Question: What was observed in the imaging?
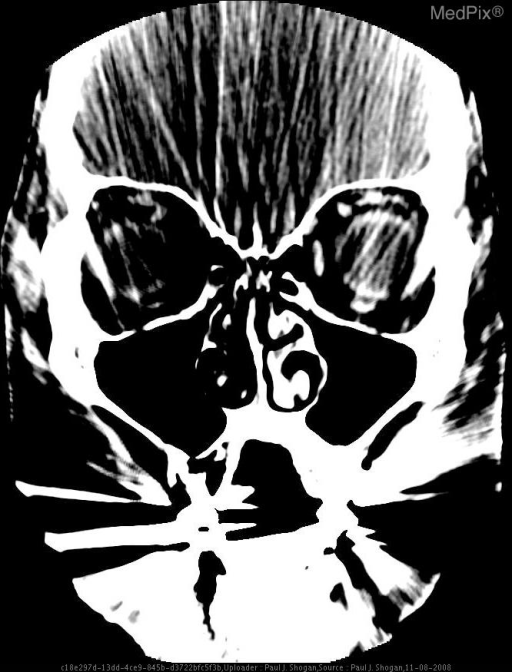
Answer: The imaging shows Contrast enhanced axial and coronal CT images reveal abnormal infiltration and thickening of the right preseptal soft tissues, extending into the right medial canthus. No postseptal extension is noted.  No peripheral enhancing fluid collections are seen.   Additionally, images demonstrate an enhancing lentiform mass along the superoposterior aspect of the right globe. Contrast enhanced axial and coronal CT images reveal abnormal infiltration and thickening of the right preseptal soft tissues, extending into the right medial canthus. No postseptal extension is noted.  No peripheral enhancing fluid collections are seen..